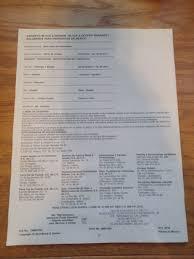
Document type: Invoice